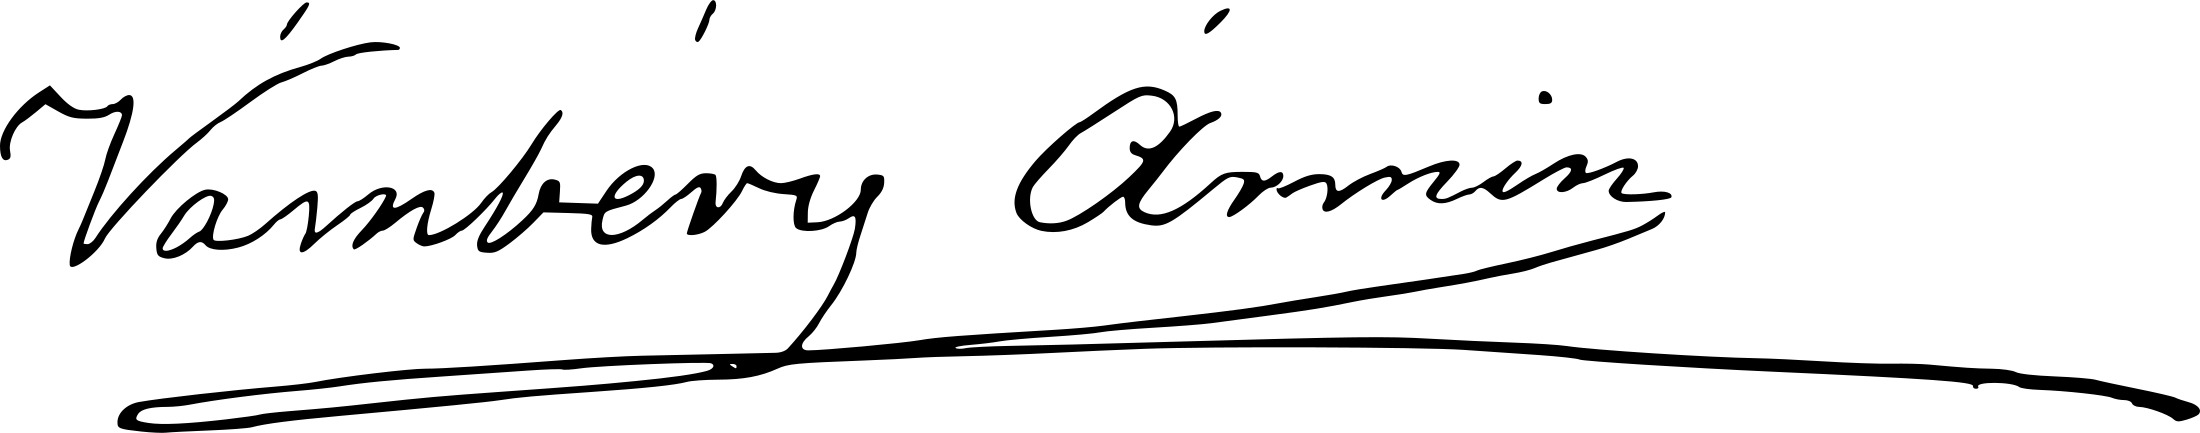
Signature of: ármin vámbéry